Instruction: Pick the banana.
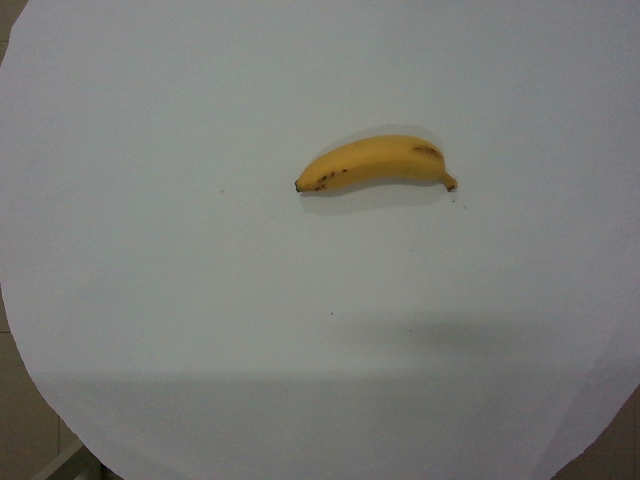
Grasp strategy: vertical